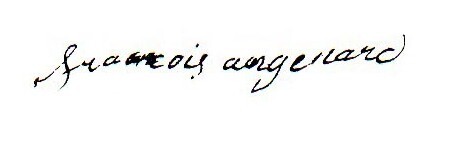
Signature of: francœur